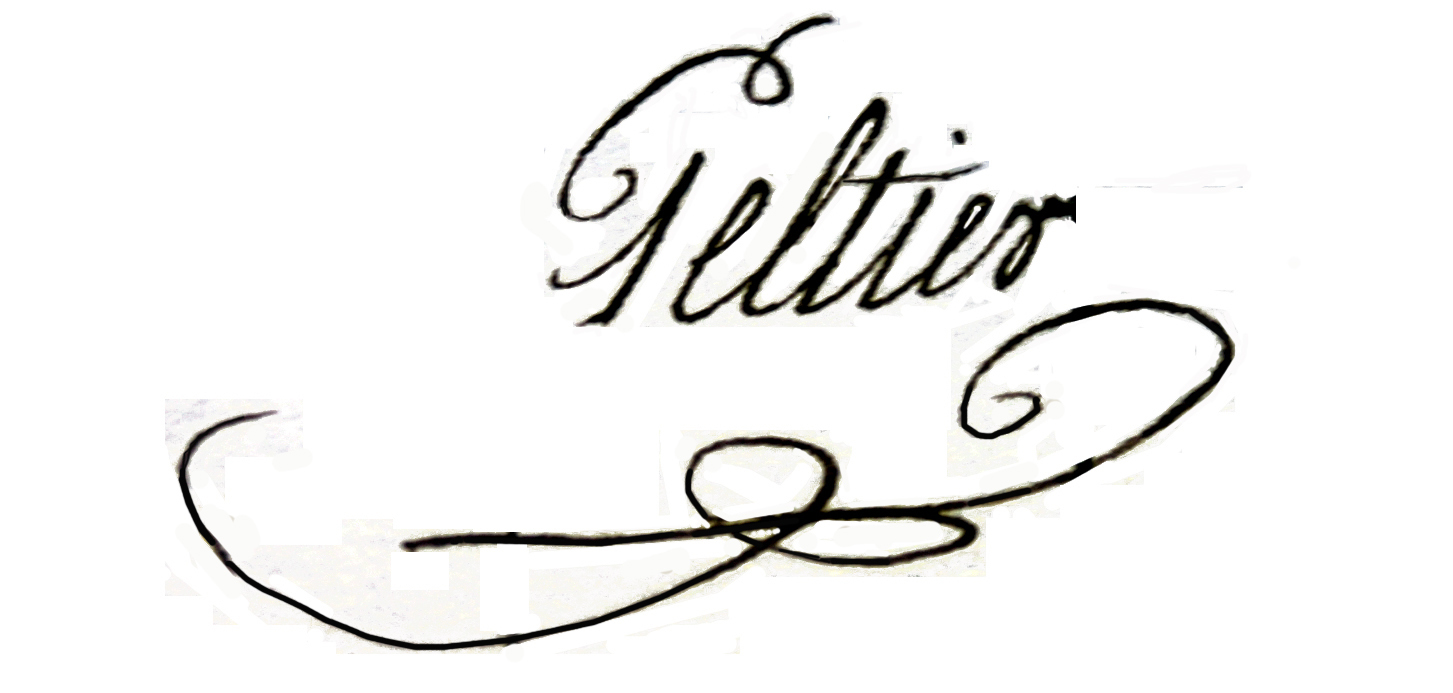
Signature of: marie étienne peltier